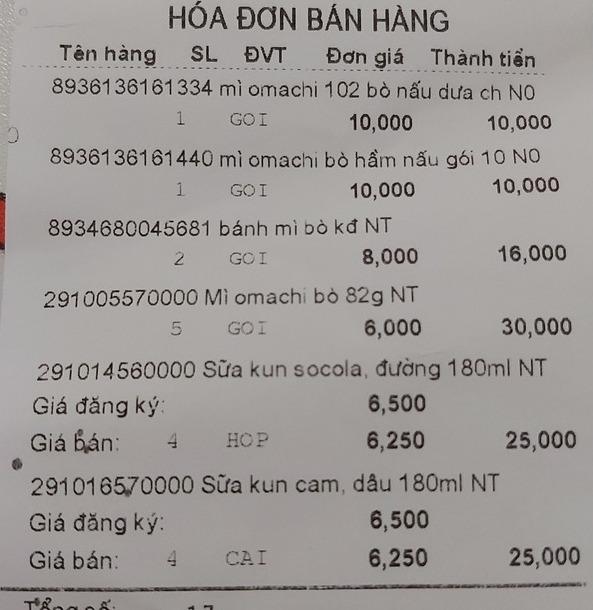
HÓA ĐƠN BÁN HÀNG

<table>
<tr>
<th>Tên hàng</th>
<th>SL</th>
<th>ĐVT</th>
<th>Đơn giá</th>
<th>Thành tiền</th>
</tr>
<tr>
<td>8936136161334 mì omachi 102 bò nấu dừa ch NO</td>
<td>1</td>
<td>GOI</td>
<td>10,000</td>
<td>10,000</td>
</tr>
<tr>
<td>8936136161440 mì omachi bò hầm nấu gói 10 NO</td>
<td>1</td>
<td>GOI</td>
<td>10,000</td>
<td>10,000</td>
</tr>
<tr>
<td>8934680045681 bánh mì bò kơ NT</td>
<td>2</td>
<td>GOI</td>
<td>8,000</td>
<td>16,000</td>
</tr>
<tr>
<td>291005570000 Mì omachi bò 82g NT</td>
<td>5</td>
<td>GOI</td>
<td>6,000</td>
<td>30,000</td>
</tr>
<tr>
<td>291014560000 Sữa kun socola, đường 180ml NT
Giá đăng ký: 6,500
Giá bán:</td>
<td>4</td>
<td>HOP</td>
<td>6,250</td>
<td>25,000</td>
</tr>
<tr>
<td>291016570000 Sữa kun cam, dâu 180ml NT
Giá đăng ký: 6,500
Giá bán:</td>
<td>4</td>
<td>CAI</td>
<td>6,250</td>
<td>25,000</td>
</tr>
</table>

Tổng số: 17